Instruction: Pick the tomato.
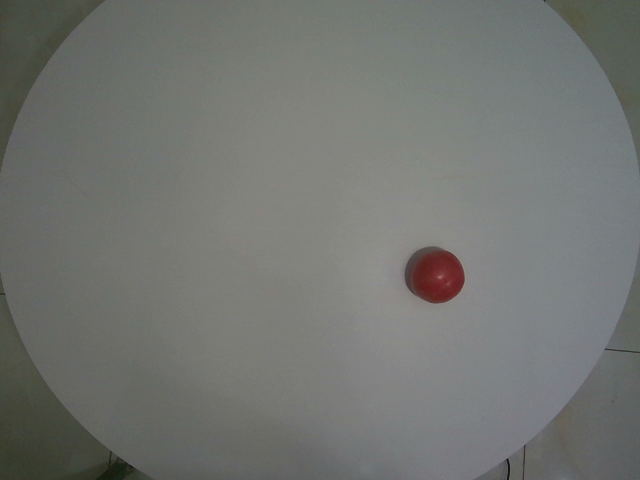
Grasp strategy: vertical